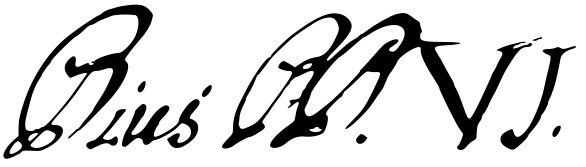
Signature of: pius vi